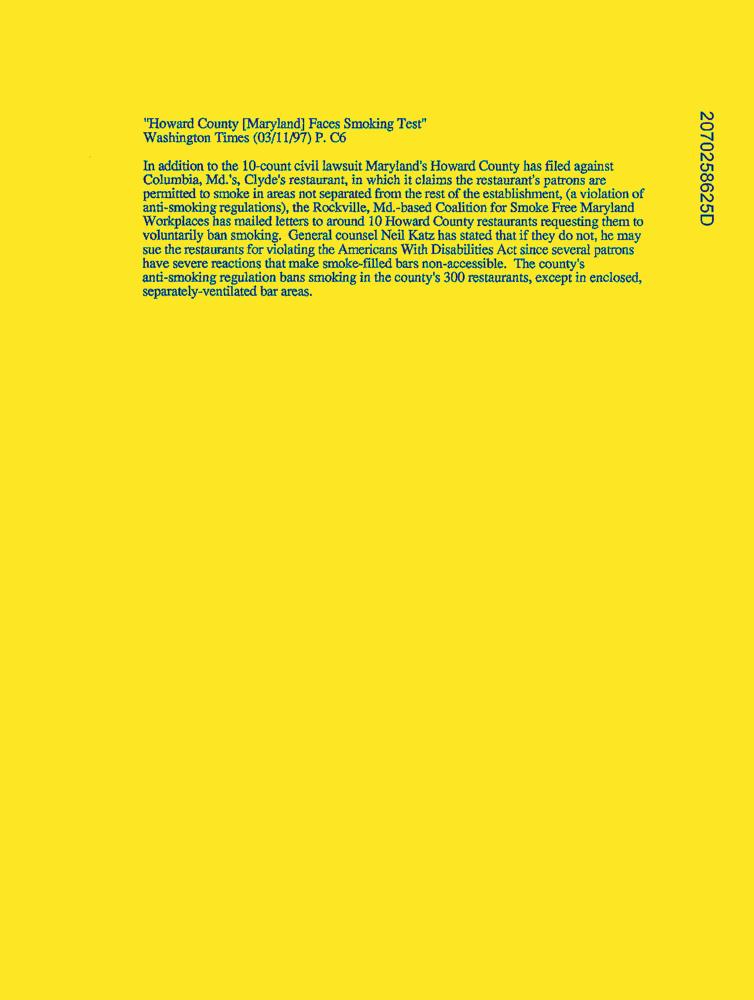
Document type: News-Article